Question: What type of tax is indicated in the document, personal property or real estate?
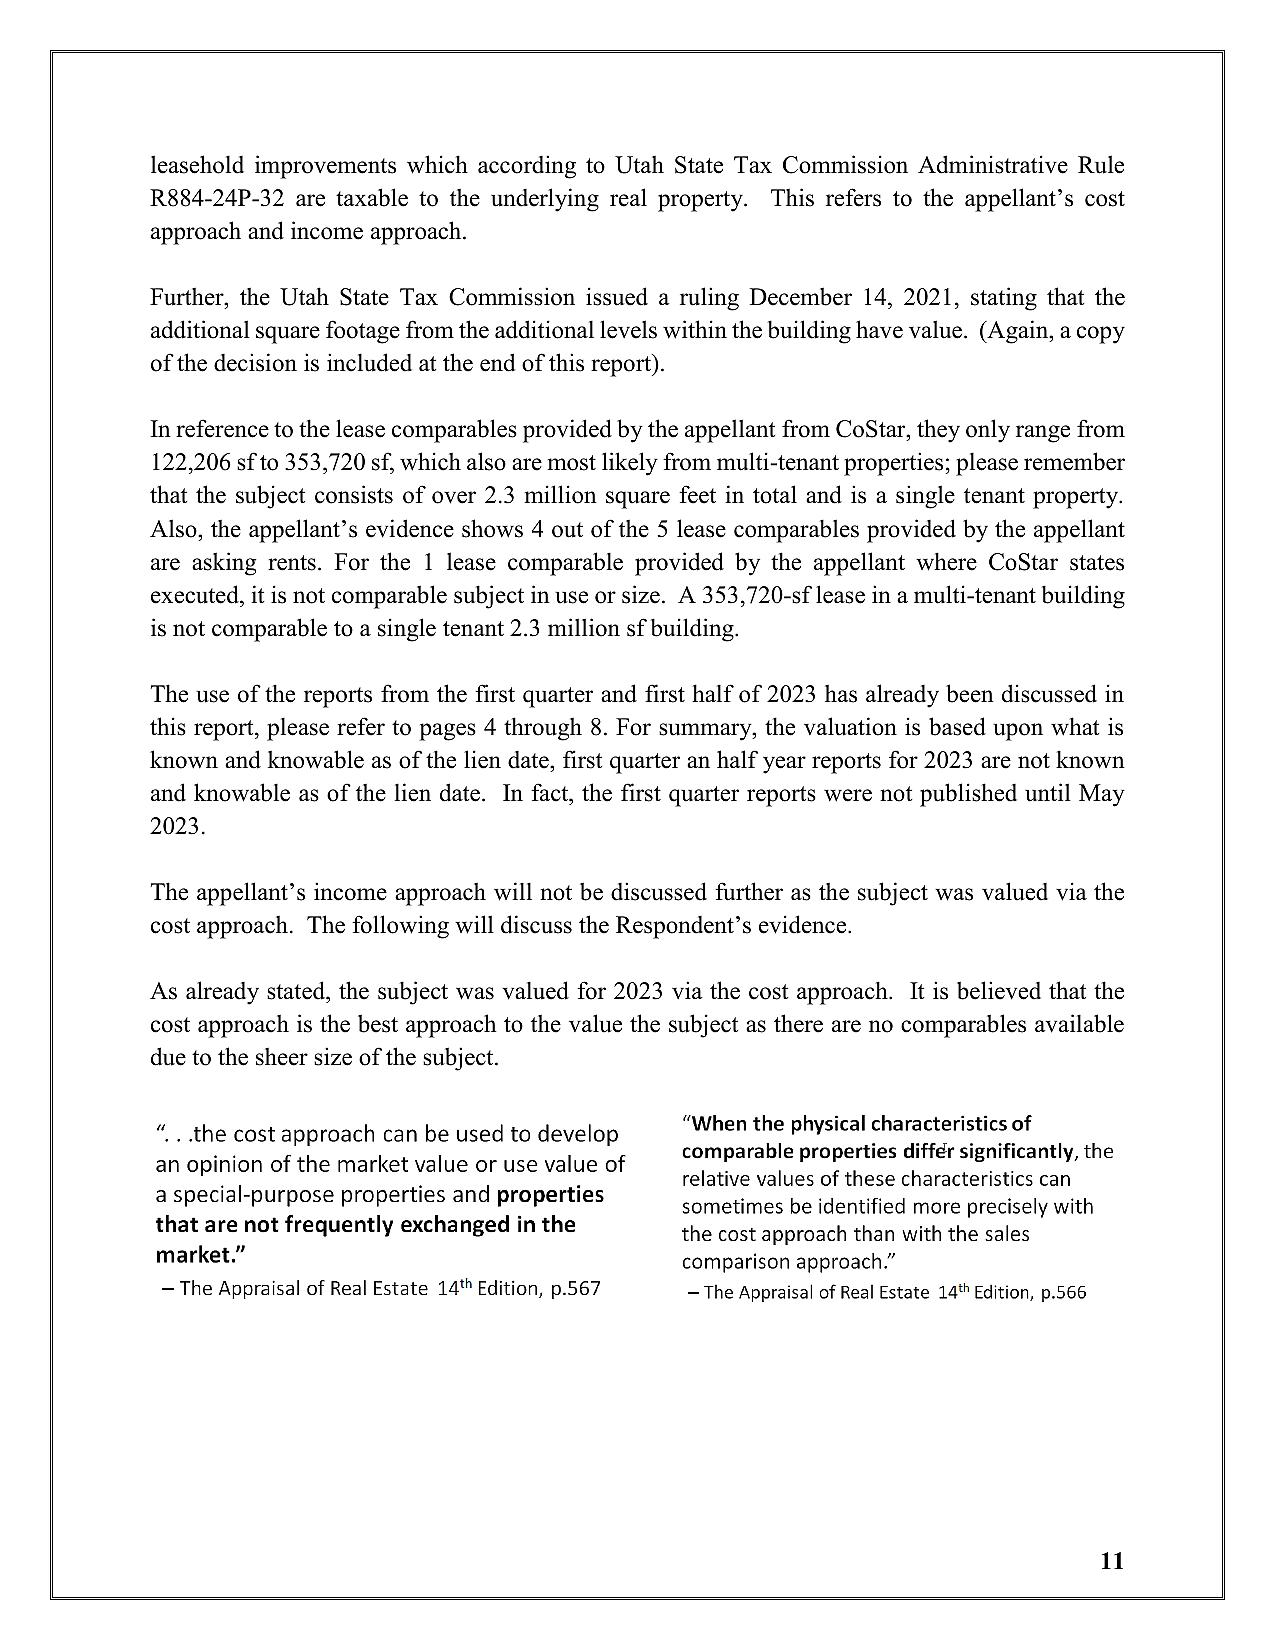
Answer: "Real Estate Tax"